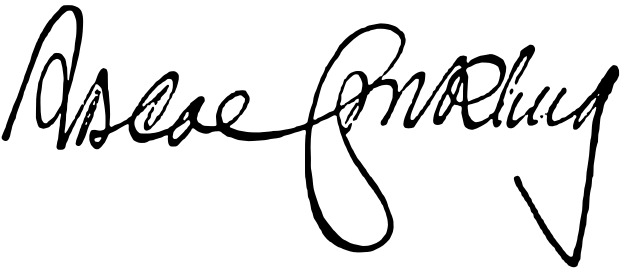
Signature of: roscoe conkling